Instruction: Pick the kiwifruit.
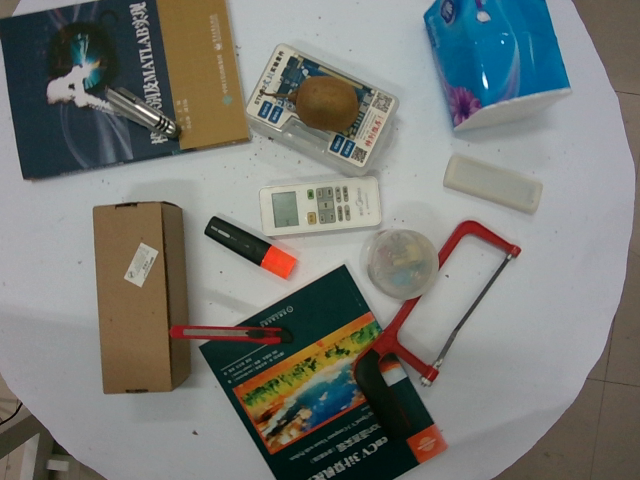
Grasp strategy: vertical